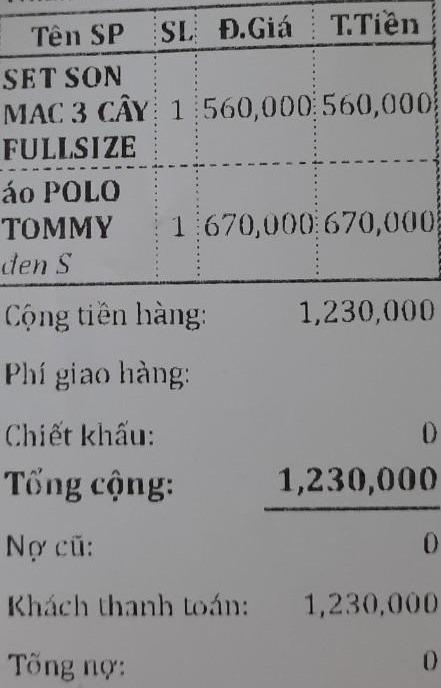
<table>
<tr>
<th>Tên SP</th>
<th>SL</th>
<th>Đ.Giá</th>
<th>T.Tiền</th>
</tr>
<tr>
<td>SET SON MAC 3 CÂY FULLSIZE</td>
<td>1</td>
<td>560,000</td>
<td>560,000</td>
</tr>
<tr>
<td>áo POLO TOMMY den S</td>
<td>1</td>
<td>670,000</td>
<td>670,000</td>
</tr>
</table>

Cộng tiền hàng: 1,230,000
Phí giao hàng:
Chiết khấu: 0
Tổng cộng: 1,230,000
Nợ cũ: 0
Khách thanh toán: 1,230,000
Tổng nợ: 0